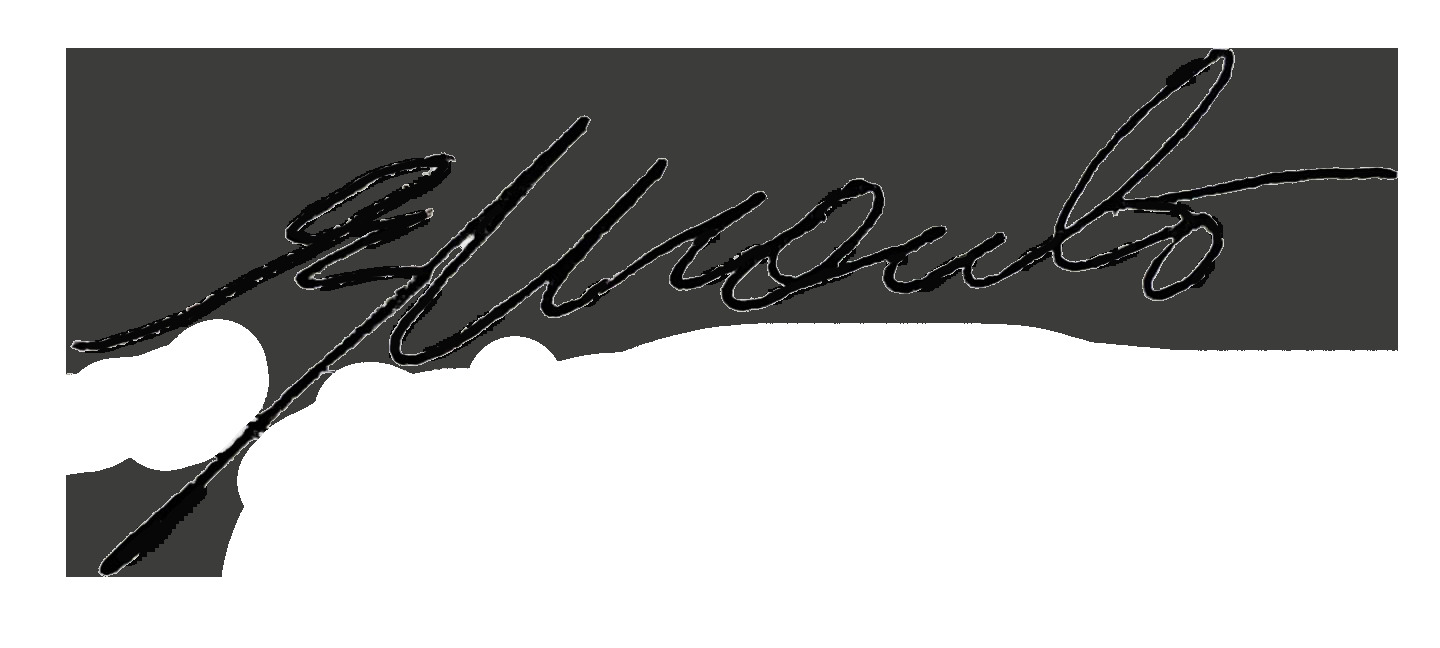
Signature of: norma de góes monteiro